Question: What is the suspected problem?
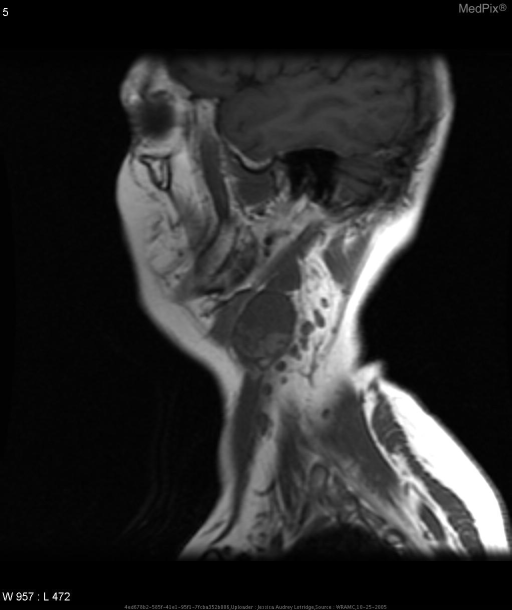
Answer: The findings suggest Neck CT: Mass adjacent to left parotid and medial to digastric measuring 2.8 (AP)x 1.6 (trans)x 4.5cm(cc).  Soft tissue asymmetry superior to left vallecula - mass cannot be excluded.

Neck MRI: Enhancing plaque-like mass measuring 0.9 x 2.2 x 3.4 cm at base of the tongue.  A second enhancing mucosal plaque-like lesion at same level of tongue base to the right of midline measuring 1.5cm (trans) x 2.9cm (CC) x 6mm thick.  Masses do not appear to extend into musculature of tongue.  Hemorrhagic and necrotic lymph node in level 1 left side just inferior to mandible and deep portion of parotid lateral to carotids measuring 3 x 1.8 x 3.8cm.  Second necrotic node above previous measuring 1.1 x 1.3 x 1.6cm.. •  Necrotic left neck nodes in level 1 region.. The patient might have a history of HPI: Presented with a 6 month hisotry of an asymptomatic left neck mass s/p failed course of abx therapy and two non-diagnostic FNAs.

PMH: Denies any h/o CA, XRT, chemo.  Denies any h/o heart dz, lung dz, DM, SLE, scleroderma, or IBD.

PSH: T&A at 6; BTL at 41; Right foot surgery at 51.

FHX: mom h/o uterine and colon CA; 3 sisters h/o breast CA; sister h/o uterine CA; sister h/o breast and kidney CA, died at 52; brother died of lung CA at 52

Allergies: NKDA

Meds: Tylenol

SHx: G4P4, postmenopausal; lifetime non-smoker, non-drinker; no significant travel or occupational exposure history

ROS: Pos for globus sensation.  Denies weight loss, pain, hoarseness, dysphagia, constitutional symptoms..